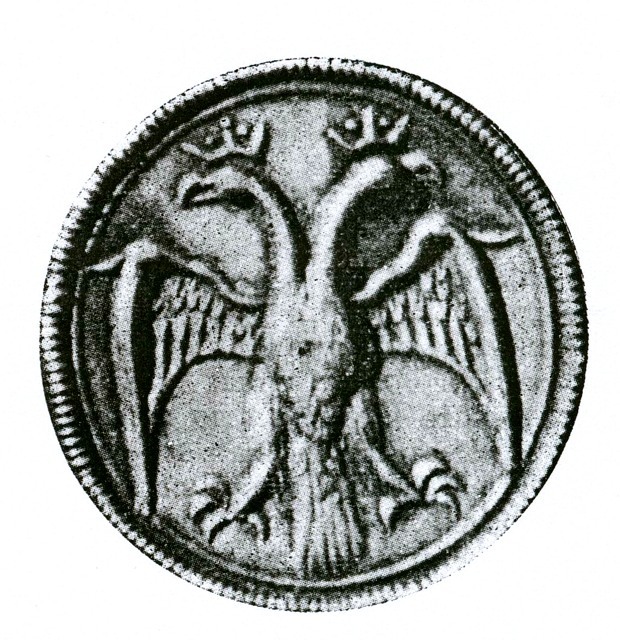
Signature of: ivan crnojević